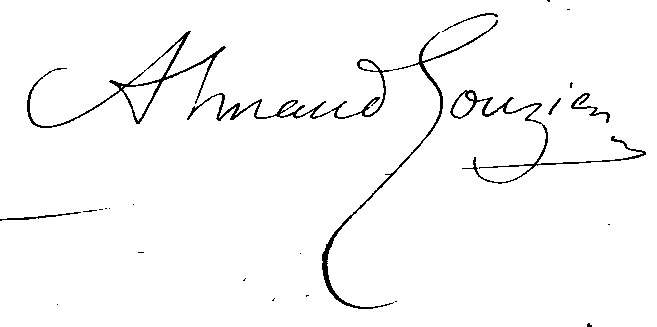
Signature of: armand gouzien